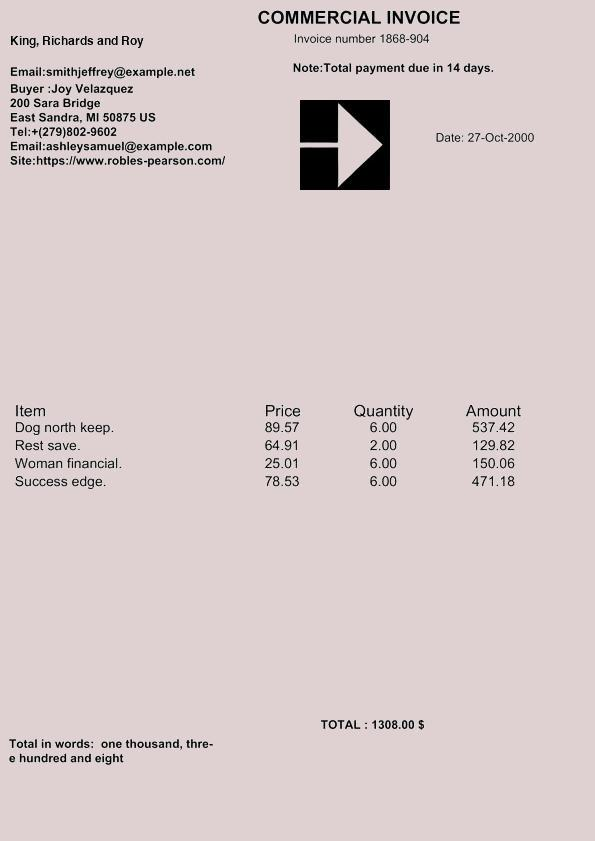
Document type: Invoice